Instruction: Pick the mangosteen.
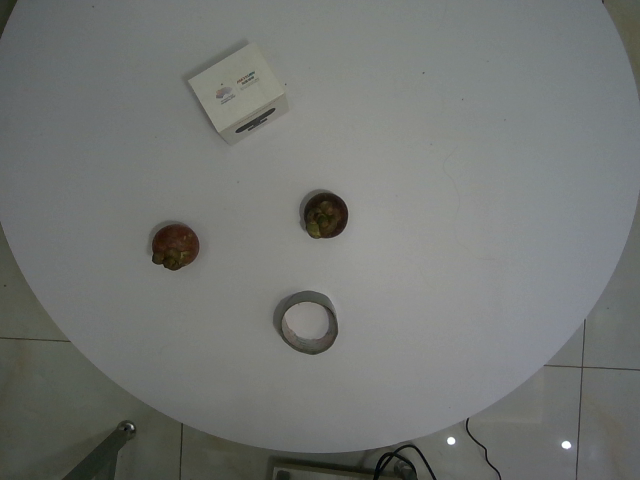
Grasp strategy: vertical